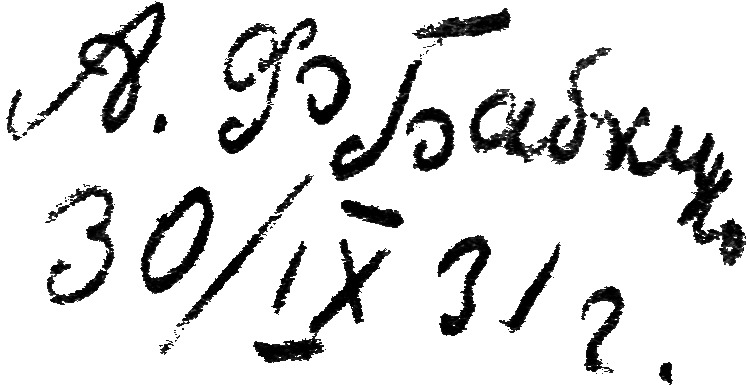
Signature of: oleksandr babkin